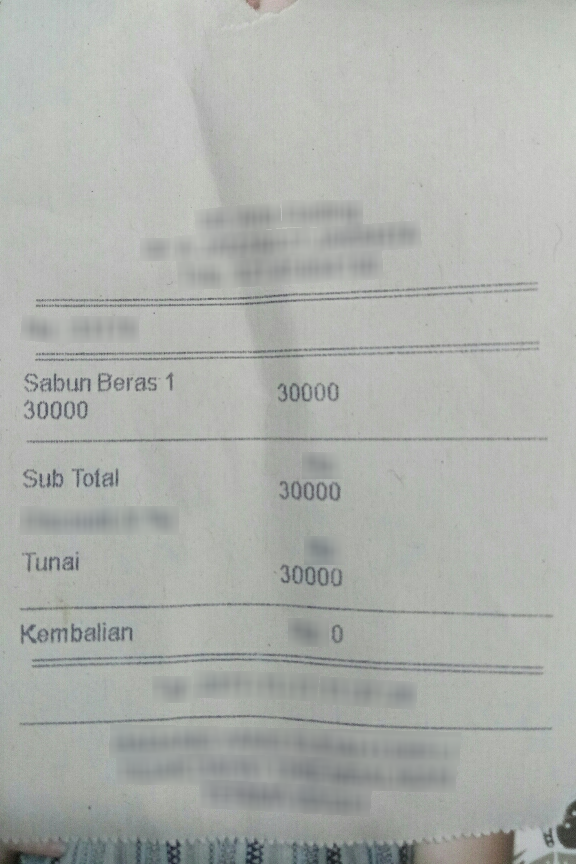
Number of items: 4
Total: 30000
OCR text regions:
text: Sabun Beras
text: 30000
text: 30000
text: 1
text: Sub
text: Total
text: 30000
text: Tunai
text: 30000
text: Kembalian
text: 0